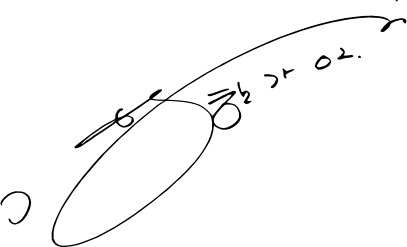
Signature of: han ga in